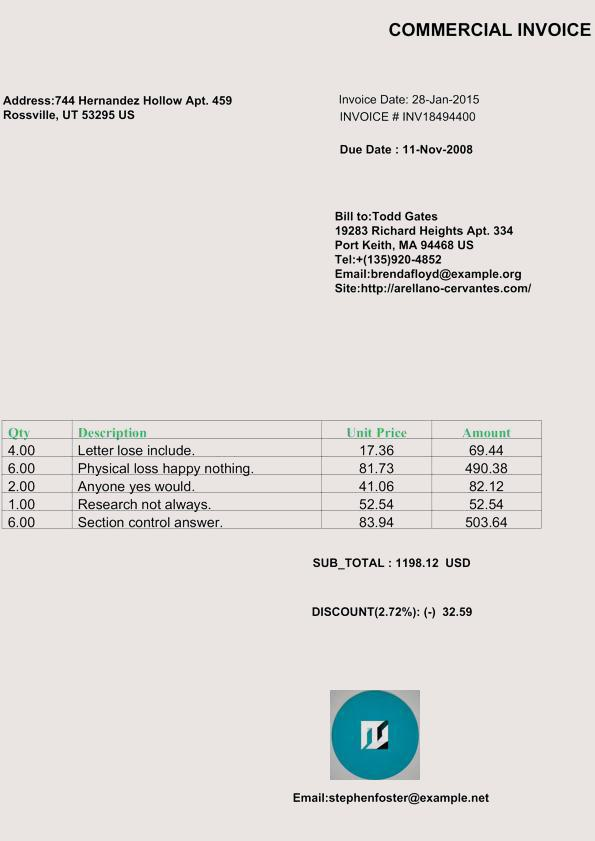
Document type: Invoice